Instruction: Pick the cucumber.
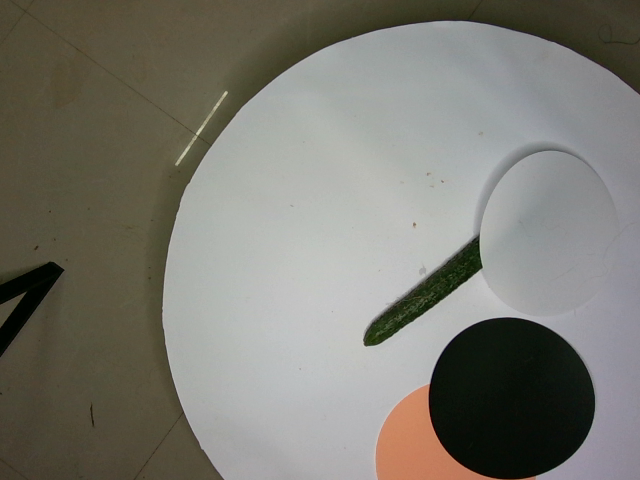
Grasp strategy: vertical